Question: What do the imaging results show?
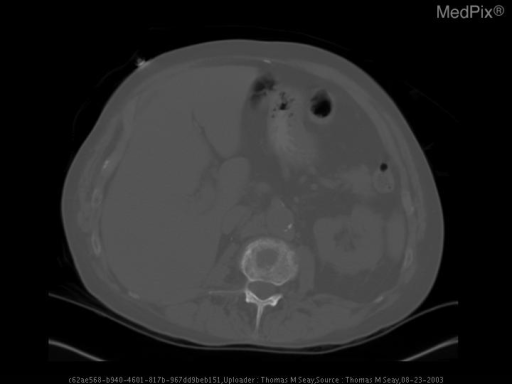
Answer: The imaging shows CT scan (without contrast due to renal insufficiency) revealed no evidence of intra-abdominal abscess, however the liver was found to harbor multiple lesions, biopsy of which revealed metastatic transitional cell carcinoma (figure 1). Additonally, a lytic lesion was found of the L2 vertebral body (figure 2). Because of the recurring fevers an Indium-111 tagged WBC study was requested (figures 3 and 4). After reviewing the indium scan results, the primary service relayed that the patient was also complaining of back pain. The differential diagnosis of the findings from the CT and Indium scan included possible discitis/vertebral osteomyelitis, and metastatic disease.

Subsequent MR (figure 5) of the lumbar spine demonstrates collapse of the L2 vertebral body, as well as heterogeneous marrow replacement. There was no surrounding fluid component. The discs did not demonstrate involvement with the process. There was marked gadolinium enhancement of the lesions within the vertebral body. Noncontrast CT image of the upper abdomen windowed for bone demonstrates a central lytic lesion of the L2 vertebral body. The lesion is surrounded by trabeculae which appear moth eaten..